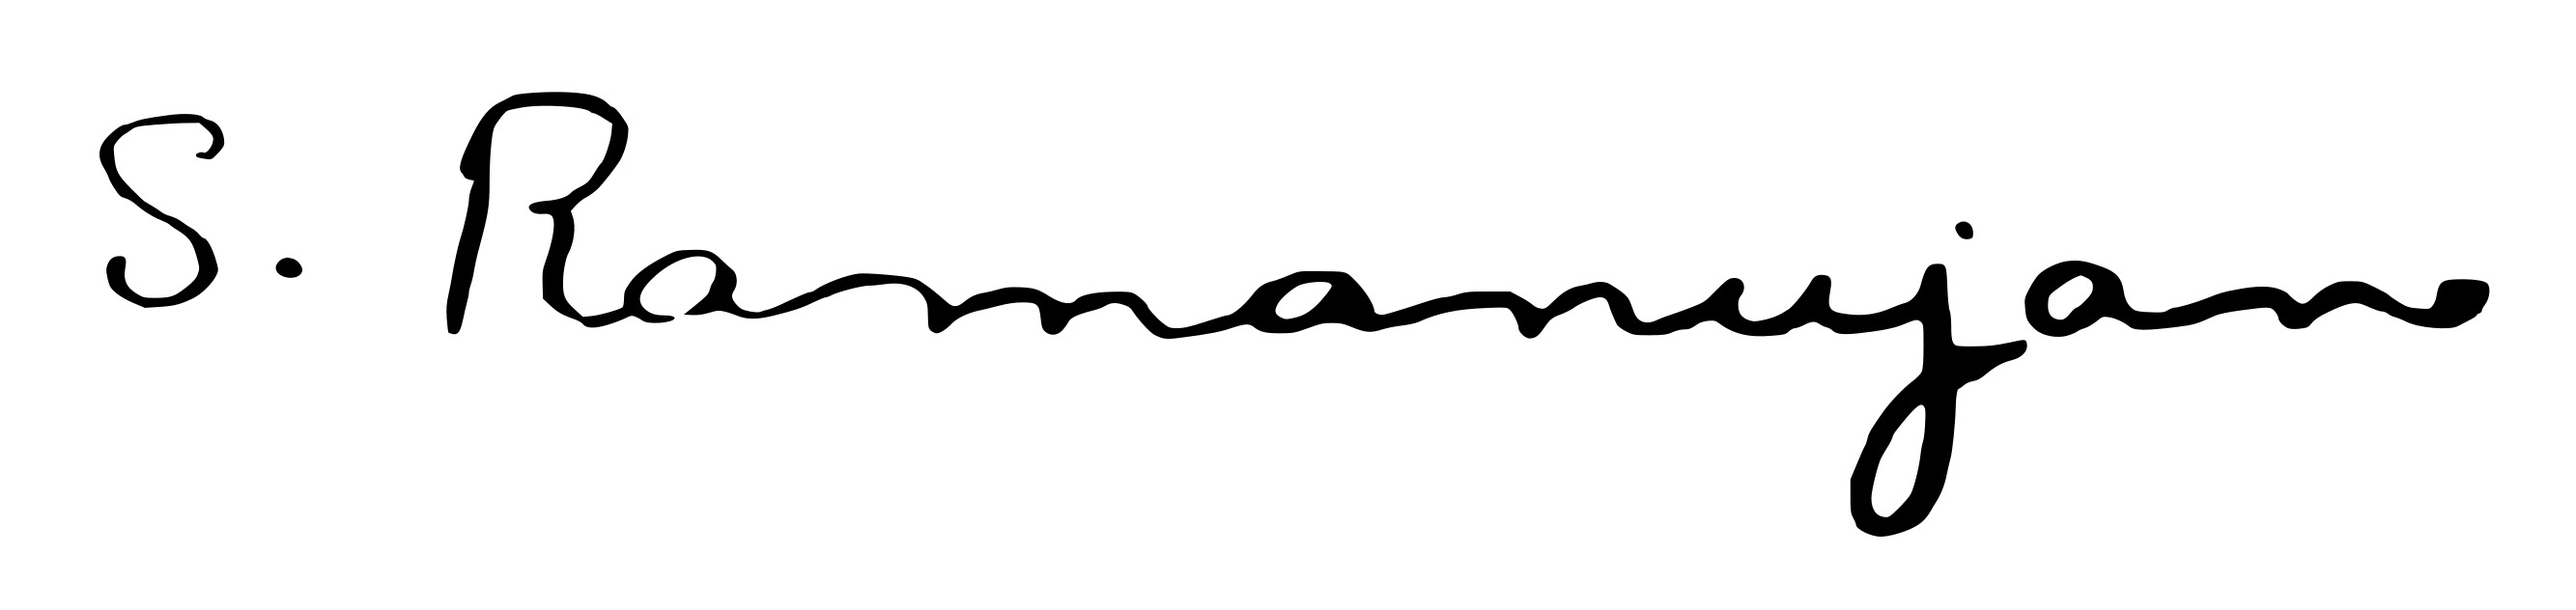
Signature of: srinivasa ramanujan